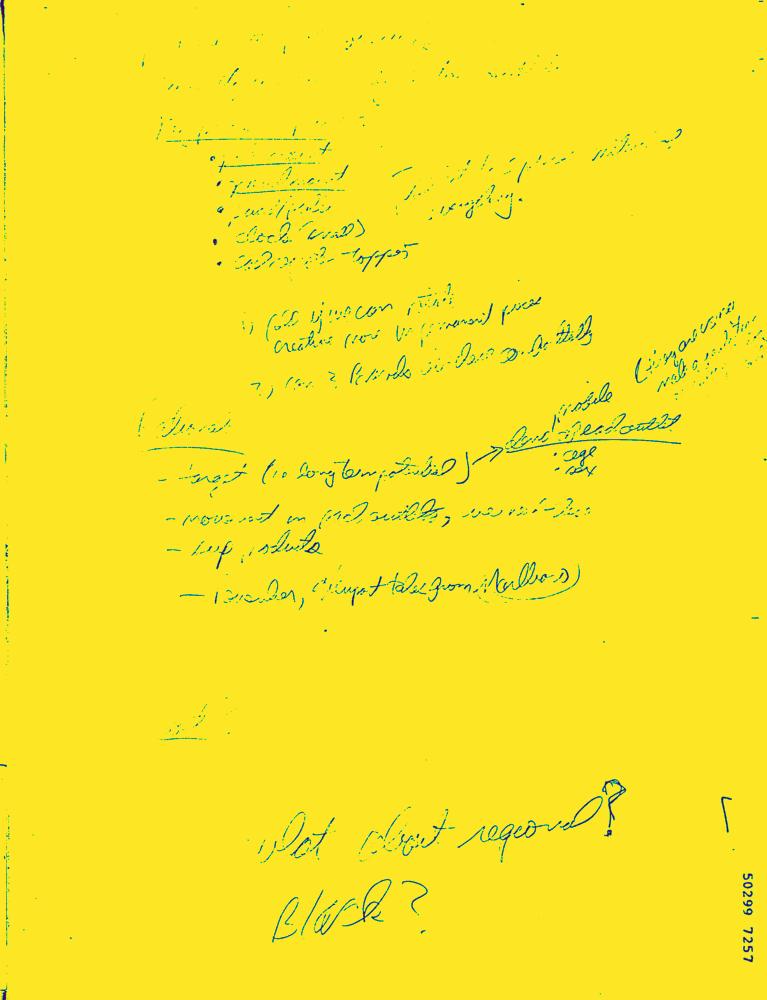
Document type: Hand-Written